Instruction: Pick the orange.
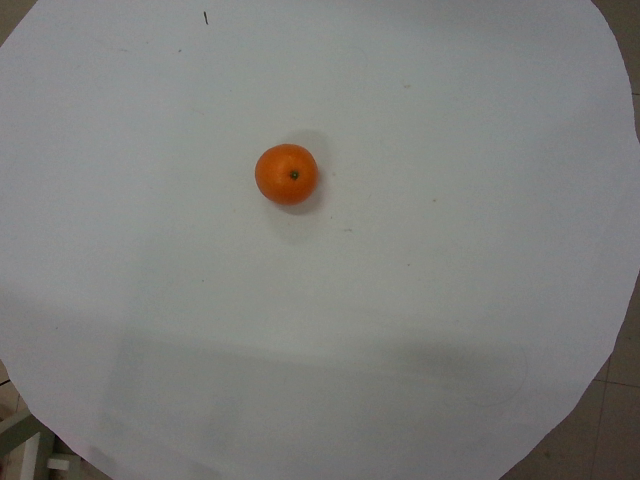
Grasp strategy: vertical